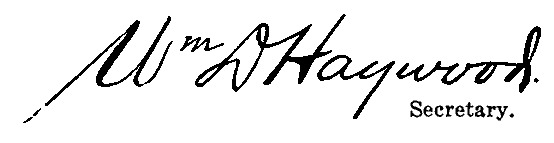
Signature of: william dudley haywood